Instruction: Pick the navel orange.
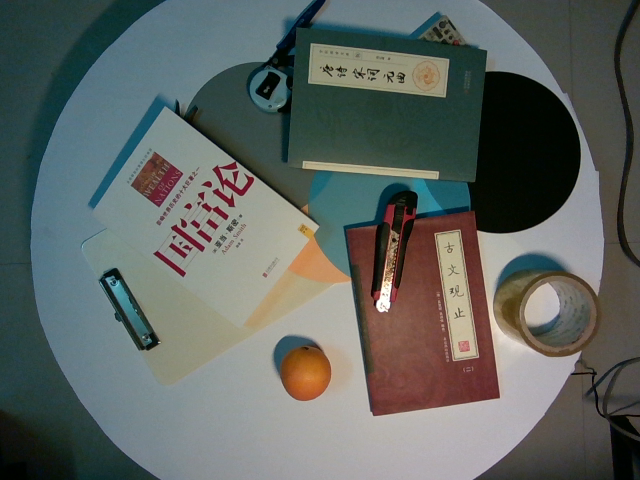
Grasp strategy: vertical